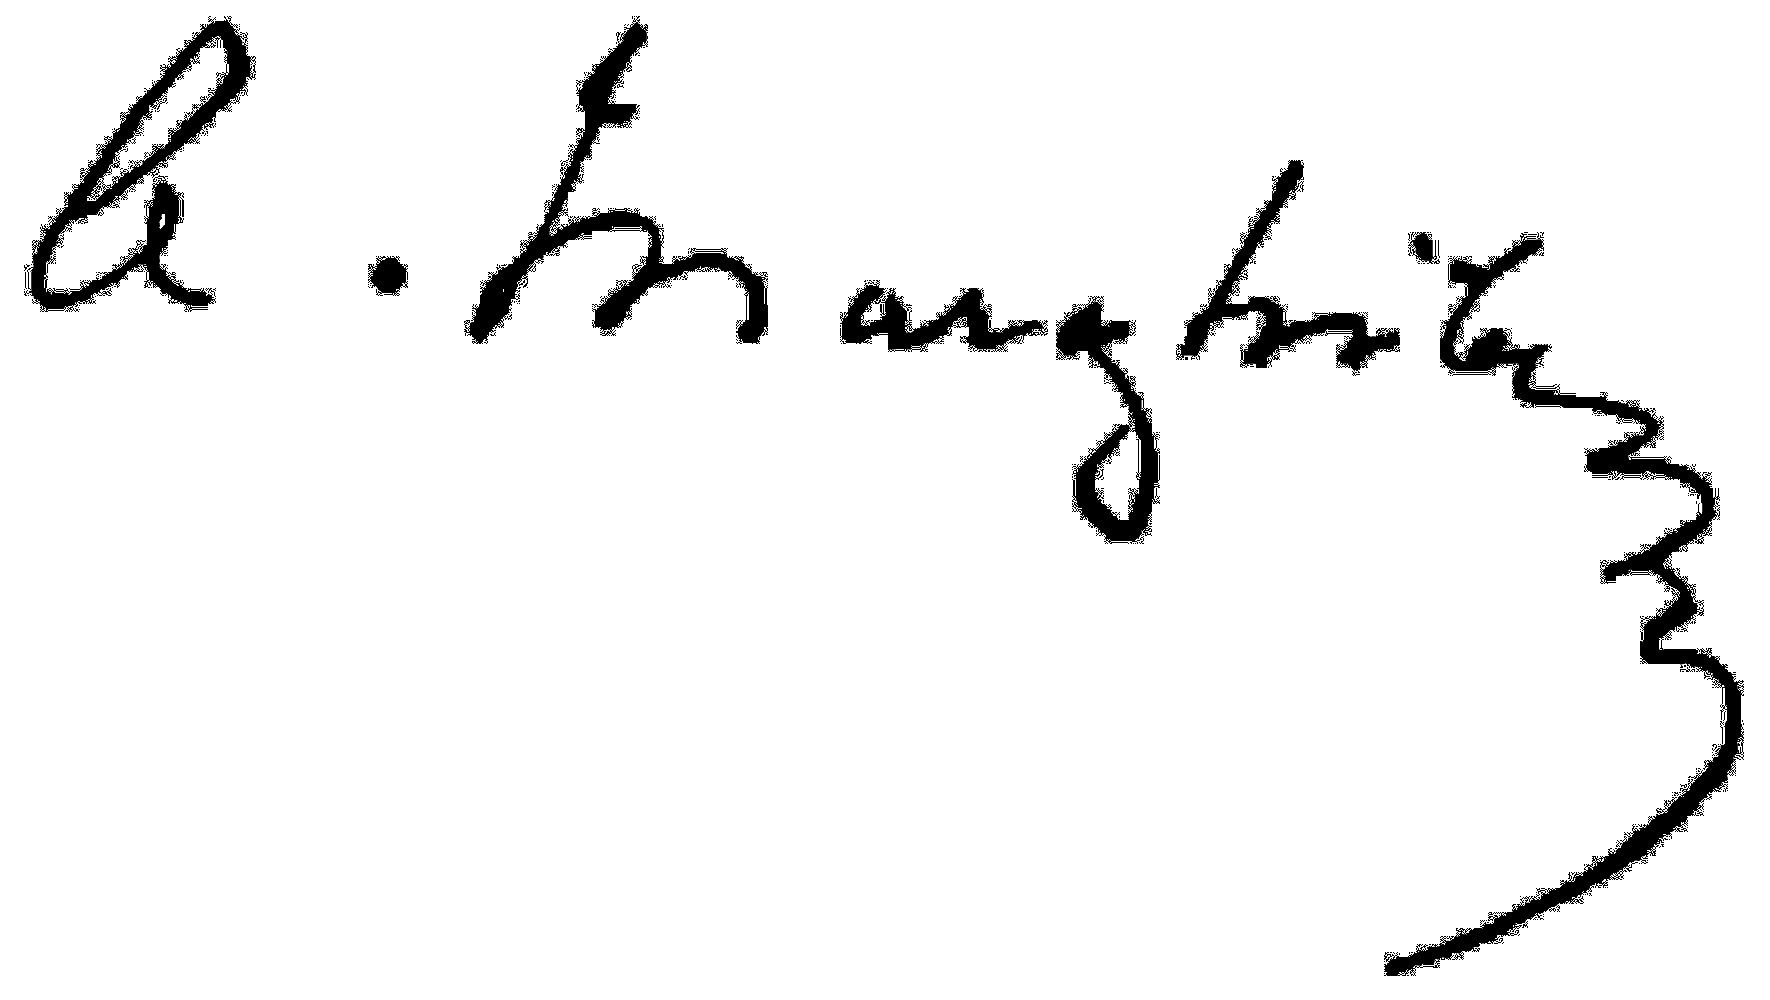
Signature of: alexandru marghiloman